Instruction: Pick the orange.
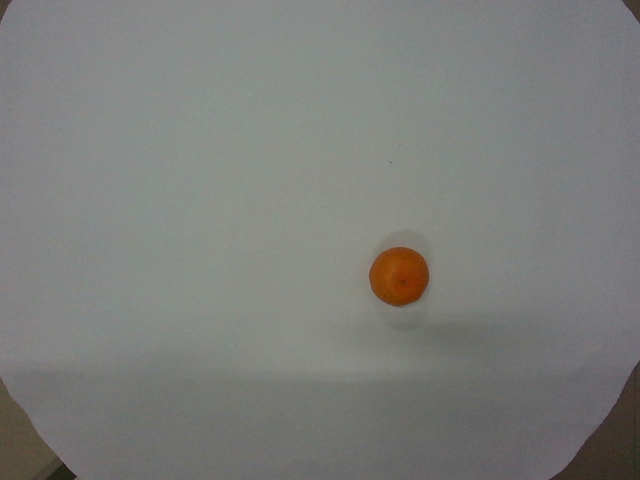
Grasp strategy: vertical